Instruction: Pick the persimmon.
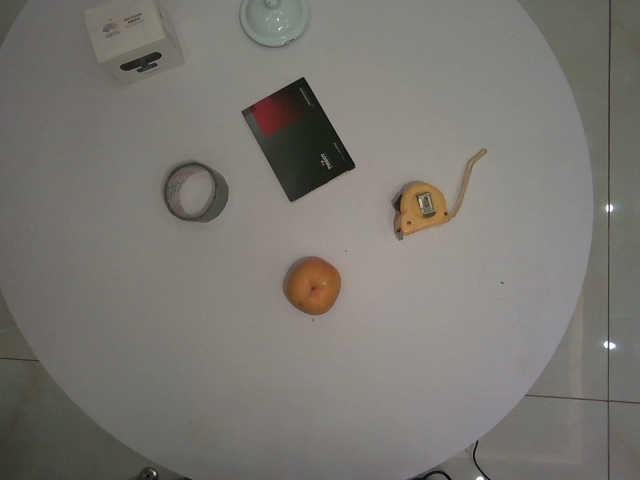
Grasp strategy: vertical